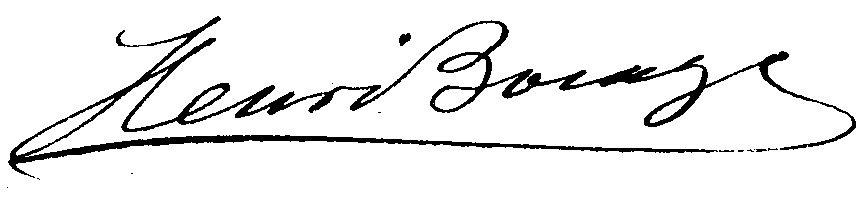
Signature of: henry bocage